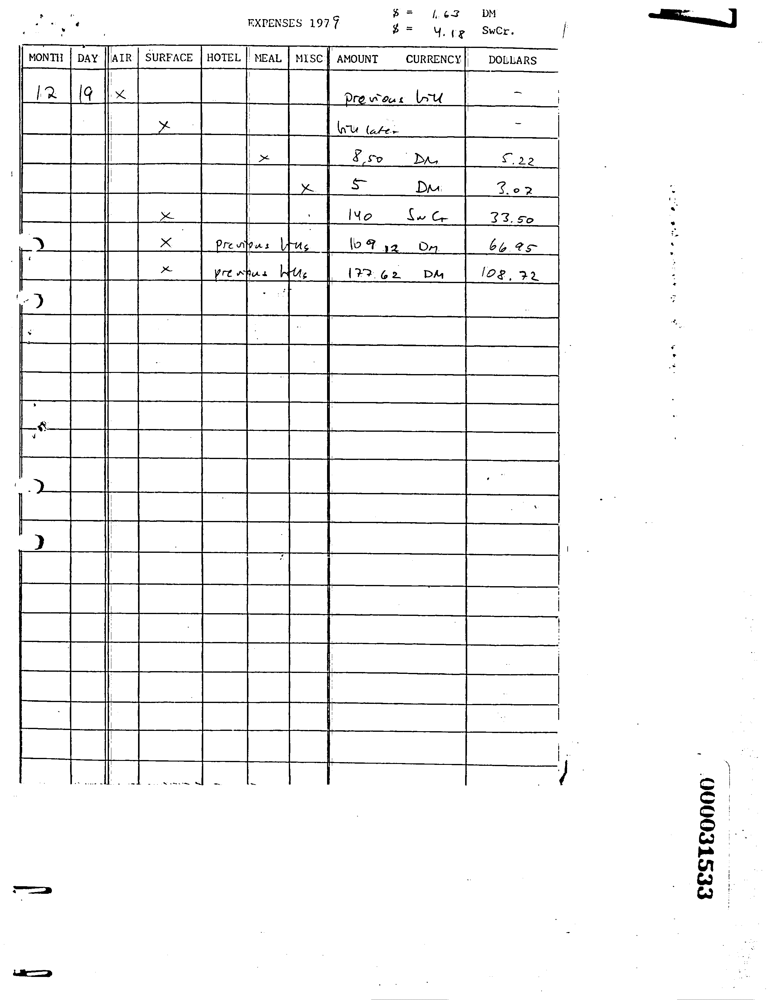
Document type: Invoice